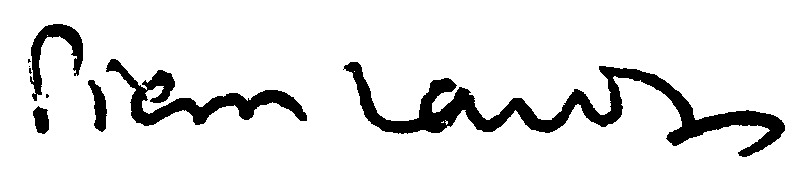
Signature of: pierre laroque